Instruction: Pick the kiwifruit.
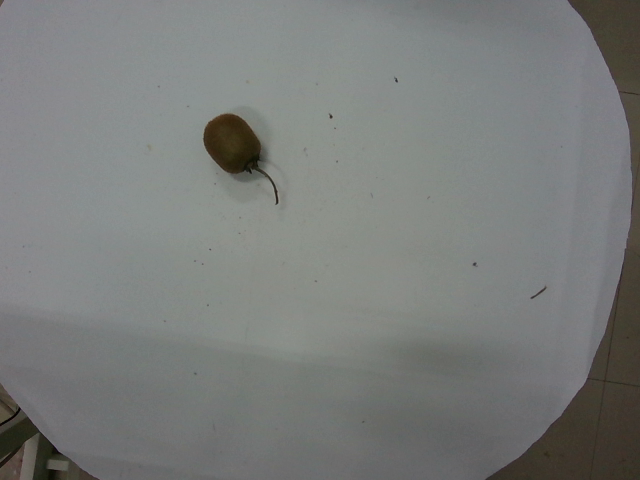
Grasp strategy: vertical